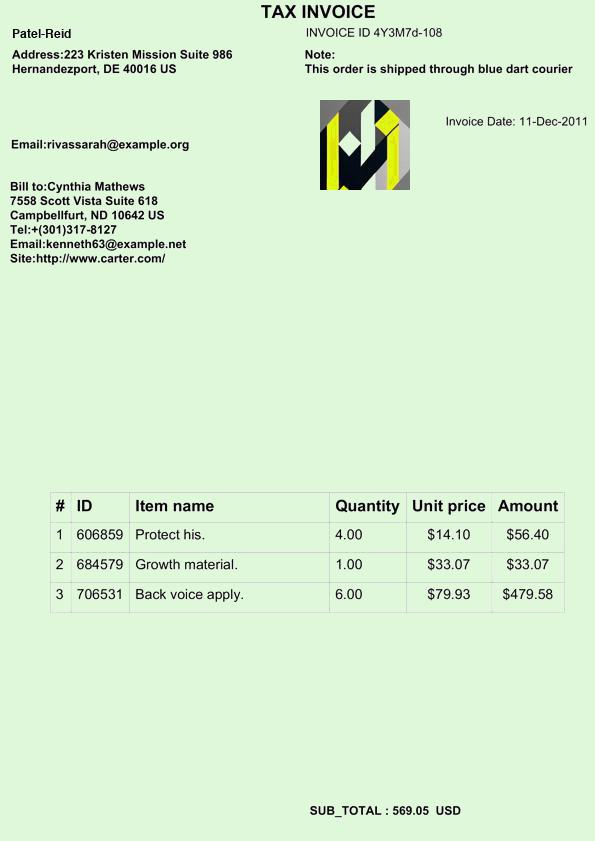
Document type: Invoice